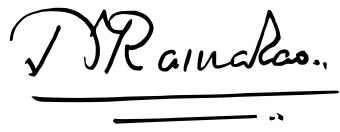
Signature of: n t rama rao